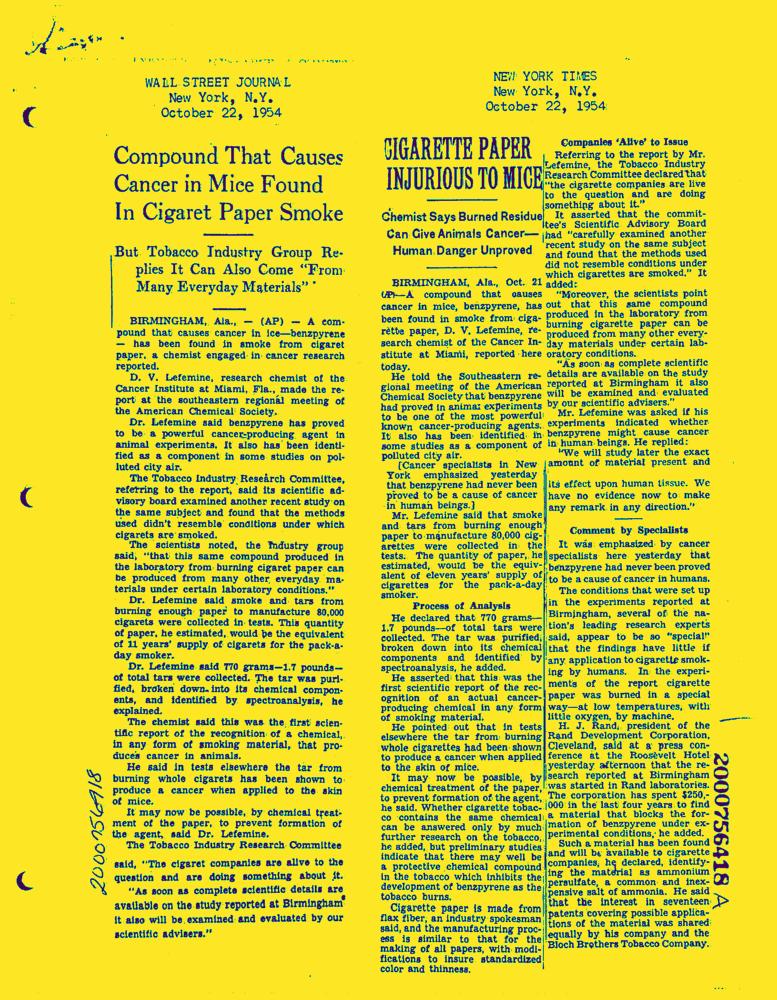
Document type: News-Article